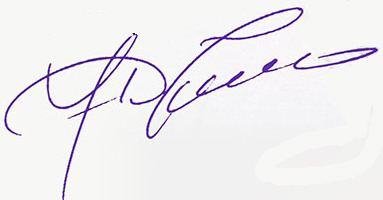
Signature of: fyodor dobronravov